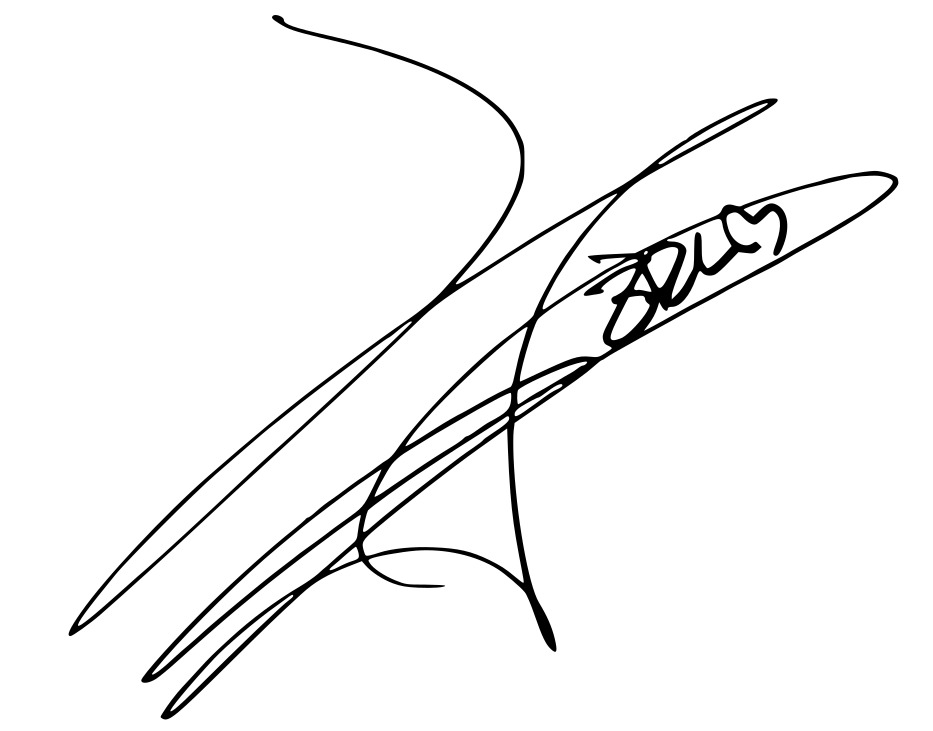
Signature of: goo hara